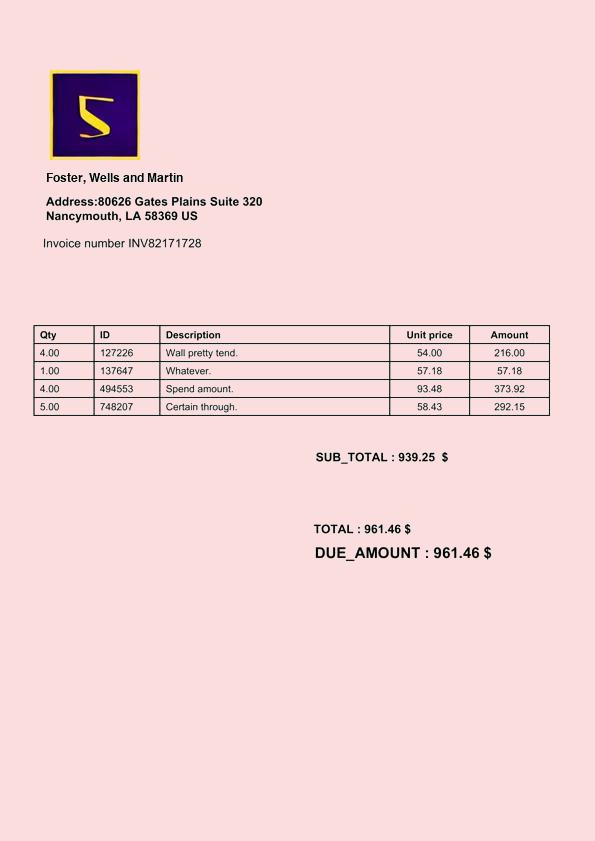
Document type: Invoice